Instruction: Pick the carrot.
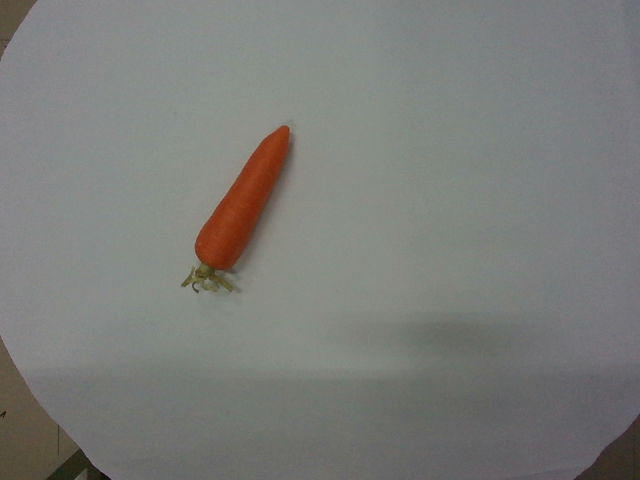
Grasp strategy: vertical